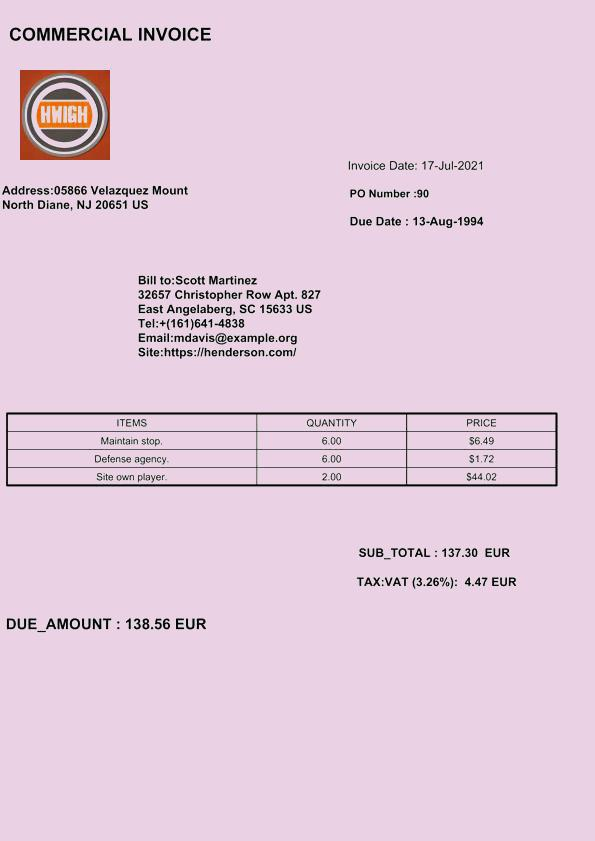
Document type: Invoice